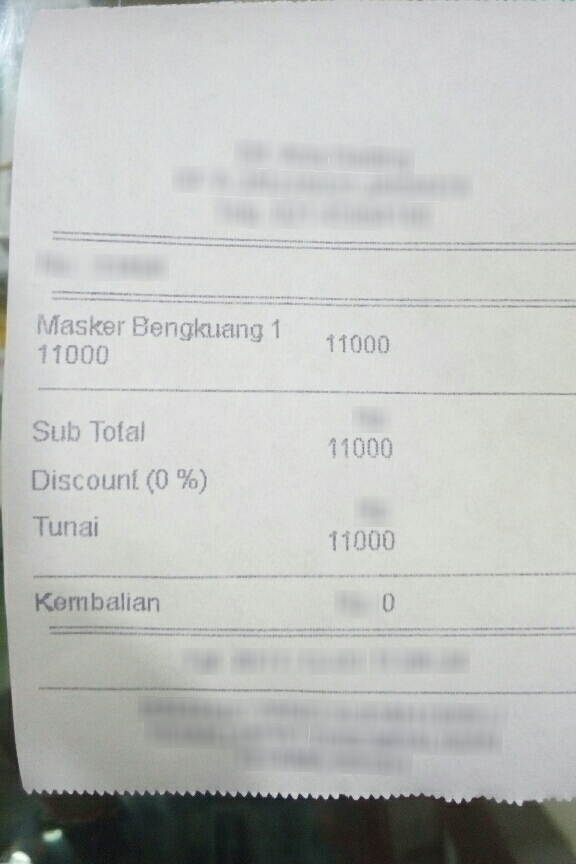
Number of items: 4
Subtotal: 11000
OCR text regions:
text: Masker Bengkuang
text: 1
text: 11000
text: 11000
text: Tunai
text: 11000
text: Kembalian
text: 0
text: Sub
text: Total
text: 11000
text: Discount (0%)